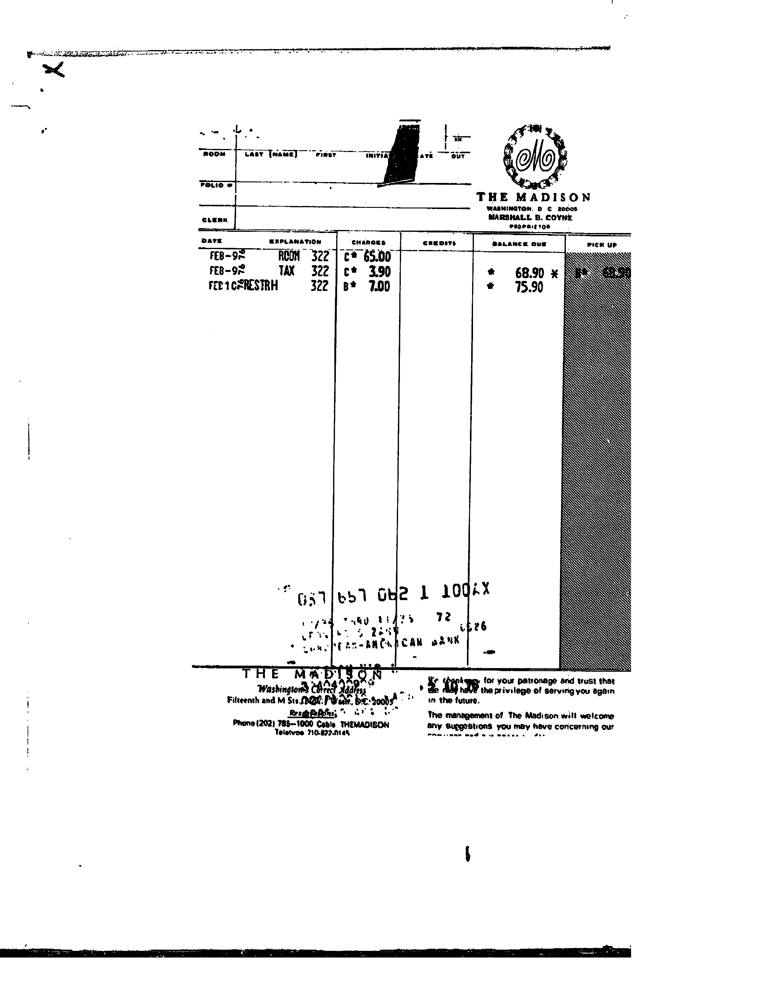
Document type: Invoice